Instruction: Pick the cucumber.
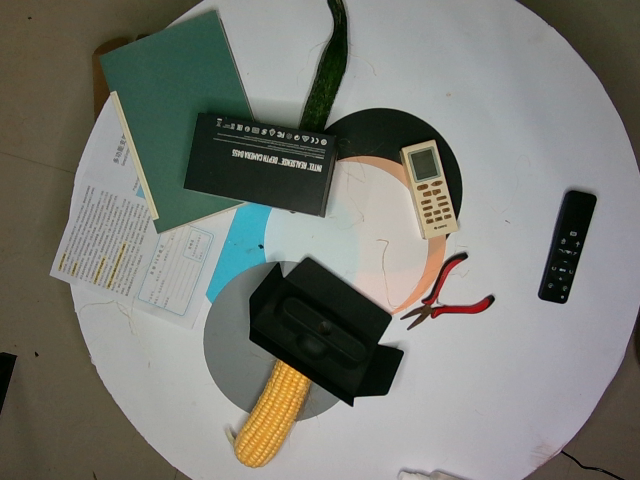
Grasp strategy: vertical